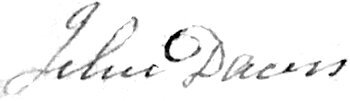
Signature of: jehu davis